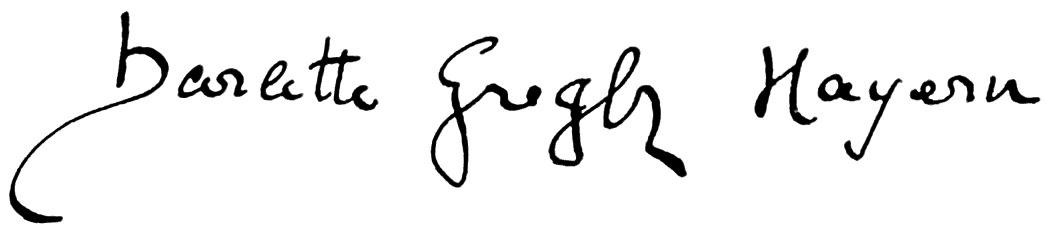
Signature of: harlette hayem